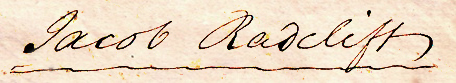
Signature of: jacob radcliff